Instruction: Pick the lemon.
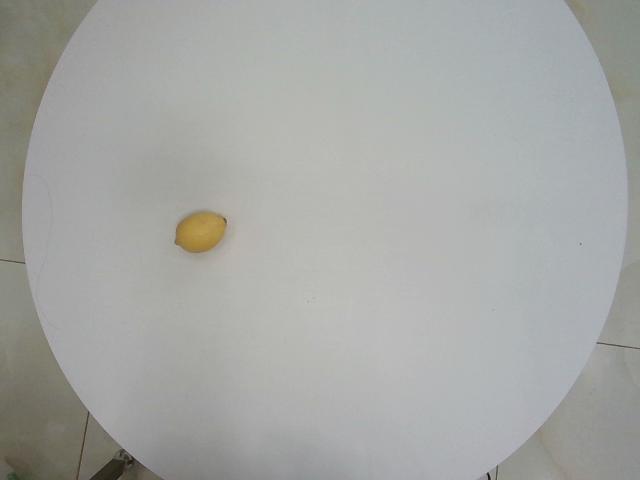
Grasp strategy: vertical